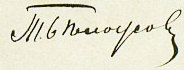
Signature of: terenty belousov